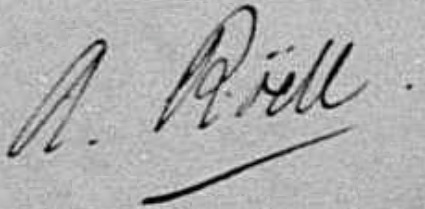
Signature of: antonie röell